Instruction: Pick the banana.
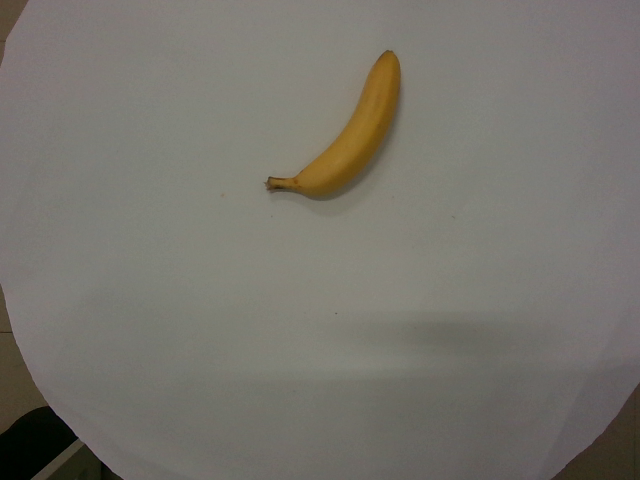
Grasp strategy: vertical